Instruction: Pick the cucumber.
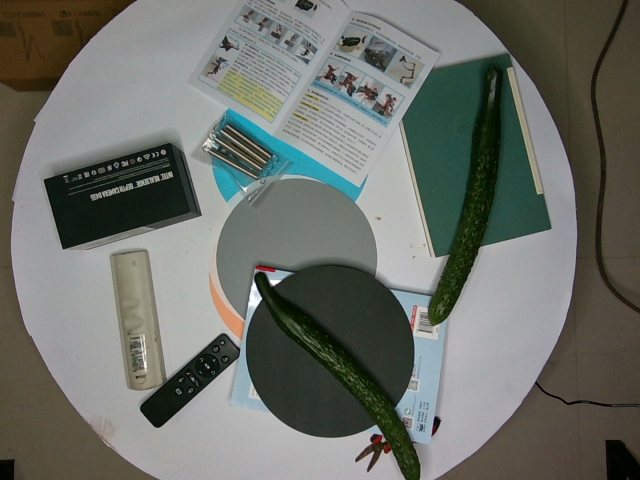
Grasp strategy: vertical